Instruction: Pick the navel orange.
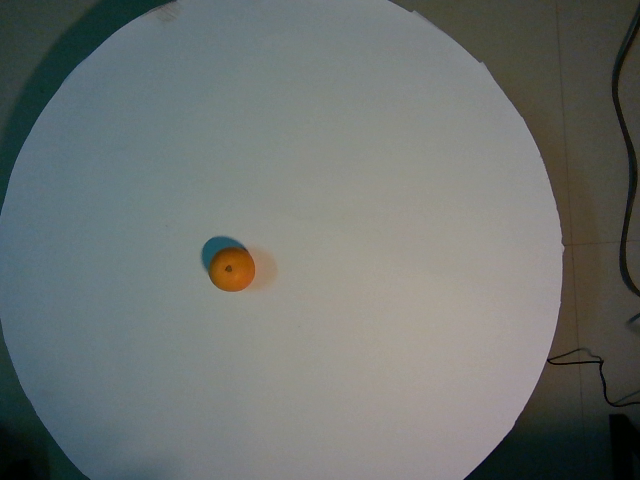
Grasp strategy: vertical